Question: What type of tax is indicated in the document, personal property or real estate?
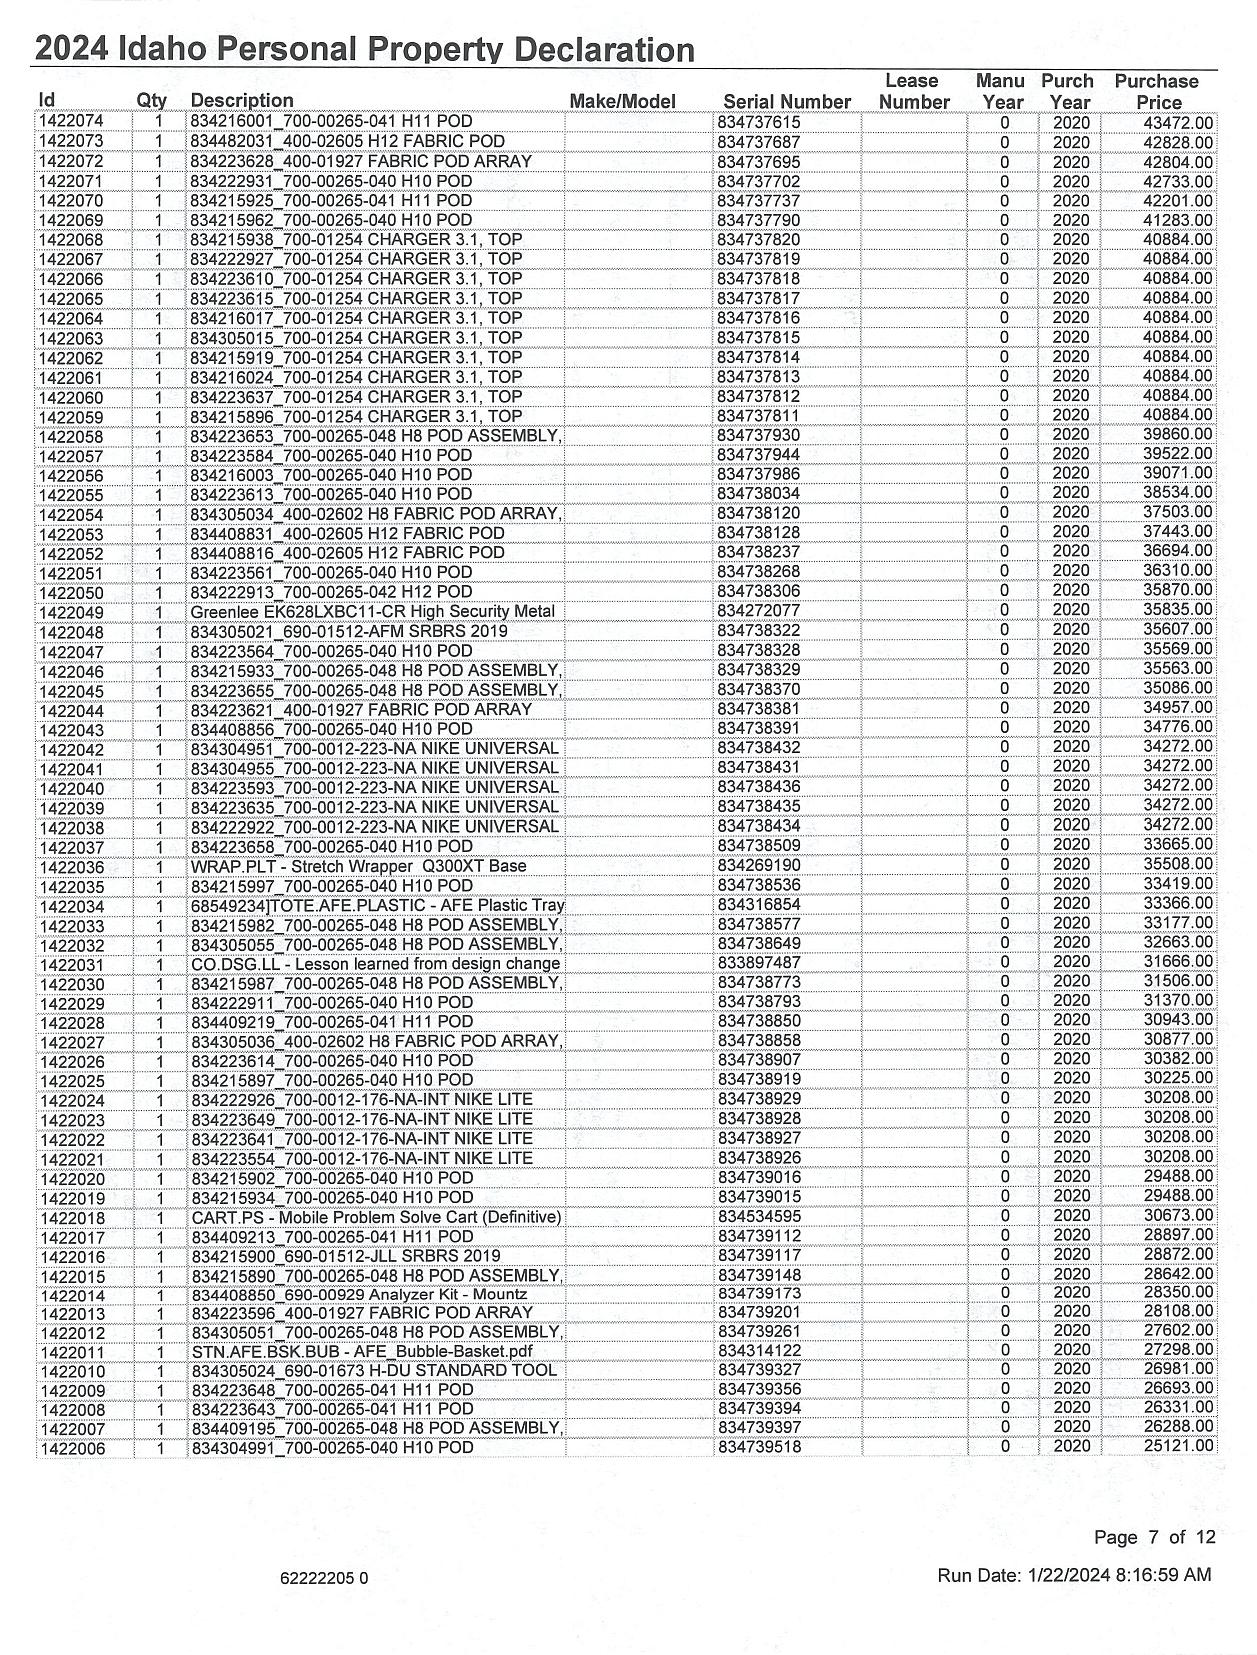
Answer: "Personal Property"